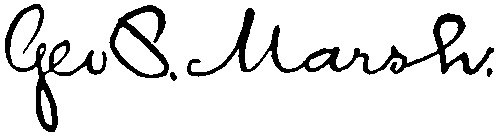
Signature of: george perkins marsh